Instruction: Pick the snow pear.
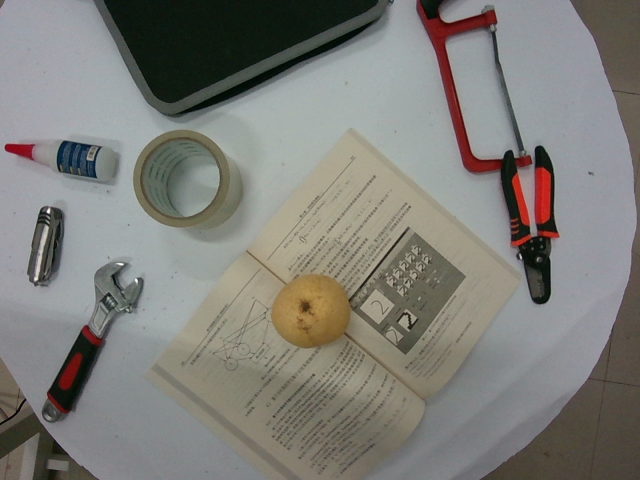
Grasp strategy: vertical